Patient: Male, age 77
This is the case of a 77-year-old man with hypertension, emphysema, and old tuberculosis, who is an ex-smoker and who presented with fever and sore throat. Levofloxacin and ciclesonide were administered on day 8 for bilateral pneumonia with respiratory failure. He was diagnosed with COVID-19 on day 10. He needed IMV due to a rapid progressive respiratory failure on day 11. P/F was 170, which was classified as moderate ARDS at that time. Although favipiravir has been initiated, low-dose steroid (hydrocortisone 250mg/day), intravenous immunoglobulin, sivelestat, and prone position therapy were administered after intubation. The respiratory status improved temporarily, but P/F and consolidation with traction bronchiectasis and volume loss worsened. MP (methyl-prednisolone 1000mg for three days) was initiated from day 14. After this therapy, P/F, LDH, and CT findings were improved (Fig. 1). PSL 30mg (0.5mg/kg/day) was started after the pulse therapy, and the dose was gradually tapered. He was successfully extubated on day 30, negative conversion of RT-PCR was confirmed on day 24, and finally he was discharged without oxygen demand on day 30. PSL was finished on day 33.
MP with respiratory failure due to COVID-19 was administered to four patients (three males, one female). The median day of MP administration was day 17 (14-29), the late phase of COVID-19. The median age was 64.5 years (43-77). The comorbidities were hypertension in three cases, history of smoking in two cases, and bronchial asthma, emphysema, and old pulmonary tuberculosis in one case. The median time to diagnosis, respiratory failure, or intubation was 10.5 days (6-11), 9.5 days (8-12), or 12 days (10-23), respectively. The median findings of body temperature, lymphocyte, LDH, and C-reactive protein on intubation were 38.5  Celsius (36.8-38.6), 393.5/mul (219-1227), 442.5IU/l (364-599), and 15.7mg/dl (12.8-35.8), respectively. Lopinavir/ritonavir, hydroxychloroquine, favipiravir, and ciclesonide which were expected to have an antiviral effect were administered on day 10.5 (8-19) (median, range). Intravenous immunoglobulin and antibiotics were administered in all cases. Prone position therapy was performed in three cases. Low-dose corticosteroids were administered in all cases around the timing of intubation. MP improved P/F, LDH, and CT findings in all cases in spite of bimodal worseness after intubation (Figs. 1 and 2). The median duration of systemic corticosteroid, intubation, ICU stay, and negative conversion of RT-PCR was 26 days (13-37), 9.5 days (8-12), 11 days (9-17), and 35 days (24-51), respectively. All cases succeeded in withdrawing from oxygen therapy, but one patient was transferred to a rehabilitation hospital due to disuse symptom. No other adverse events were observed.
Keywords: covid-19, late phase, steroid, steroid pulse therapy
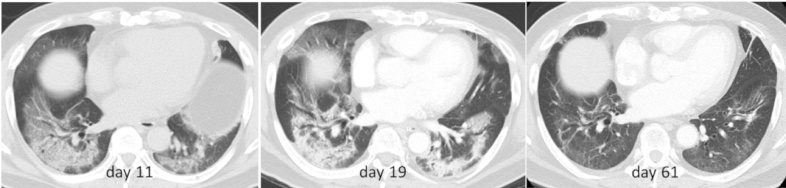
Image caption: Computed tomography of the chest during the clinical course in case 1. It showed bilateral peripheral ground glass opacities on day 11 (on admission). These opacities progressed consolidation with traction bronchiectasis and volume loss on day 19 (the day steroid pulse therapy was started). Patient almost recovered from these findings on day 61.